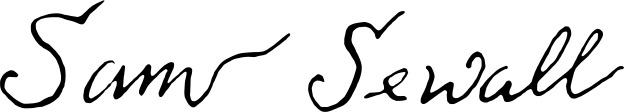
Signature of: samuel sewall